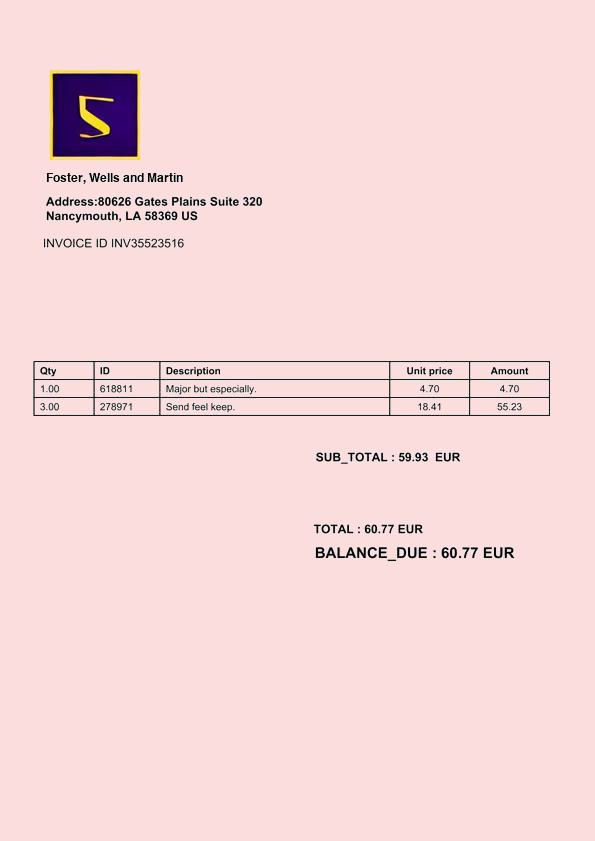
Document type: Invoice